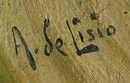
Signature of: arnaldo de lisio